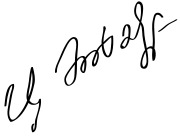
Signature of: tsakhiagiin elbegdorj